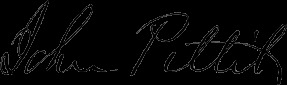
Signature of: john pettit